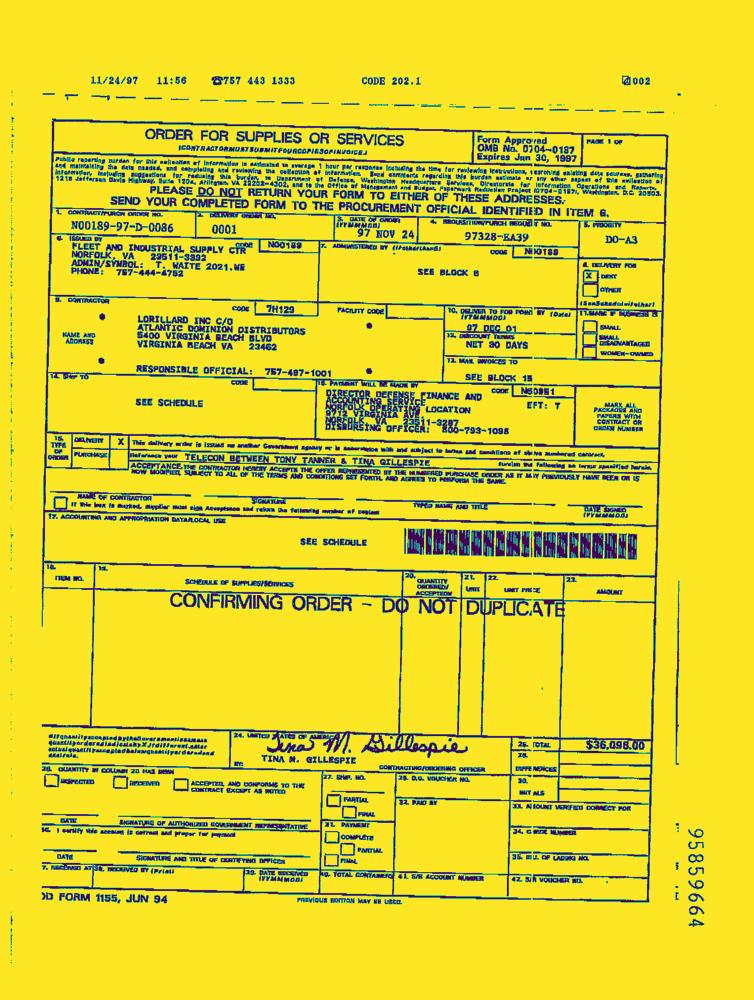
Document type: Invoice-Doc